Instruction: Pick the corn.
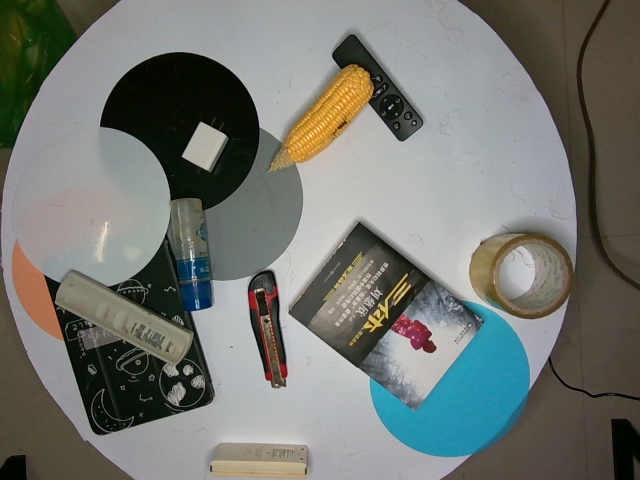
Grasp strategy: vertical